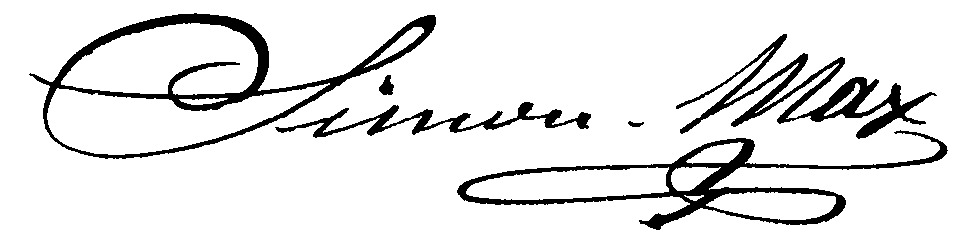
Signature of: simon max